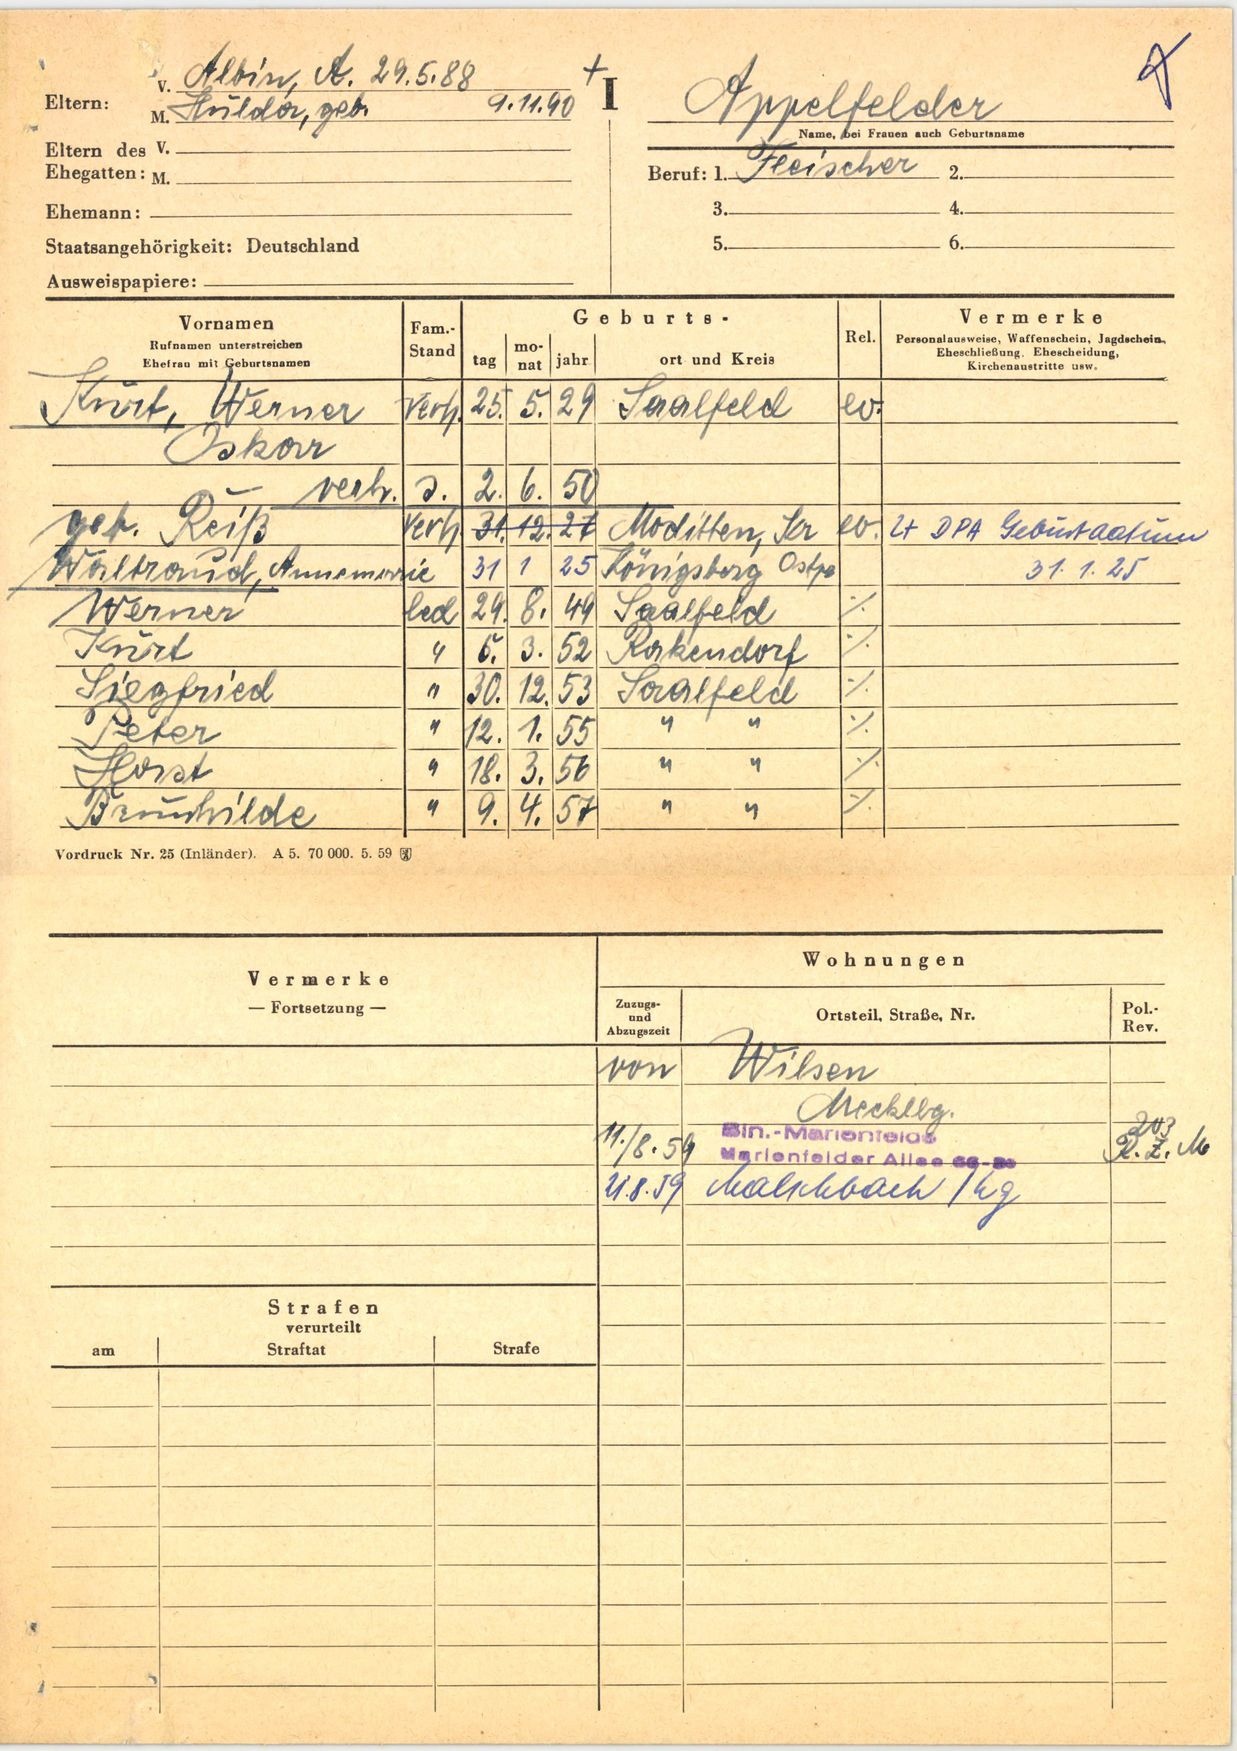
Appelfelder